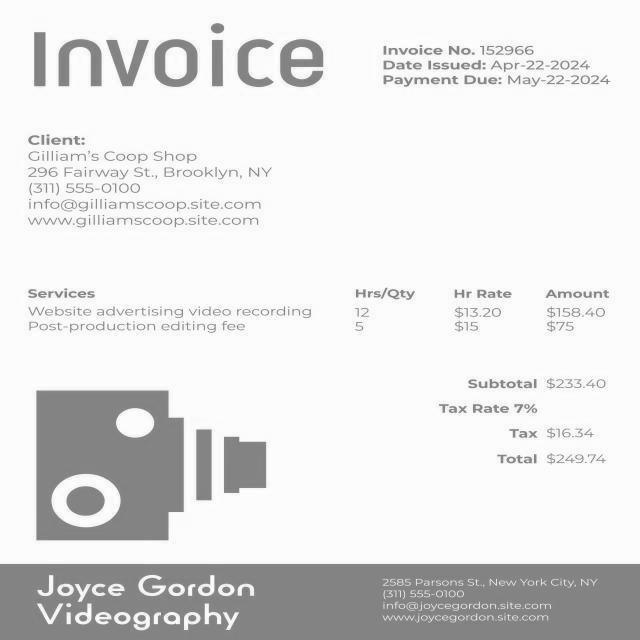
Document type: Invoice